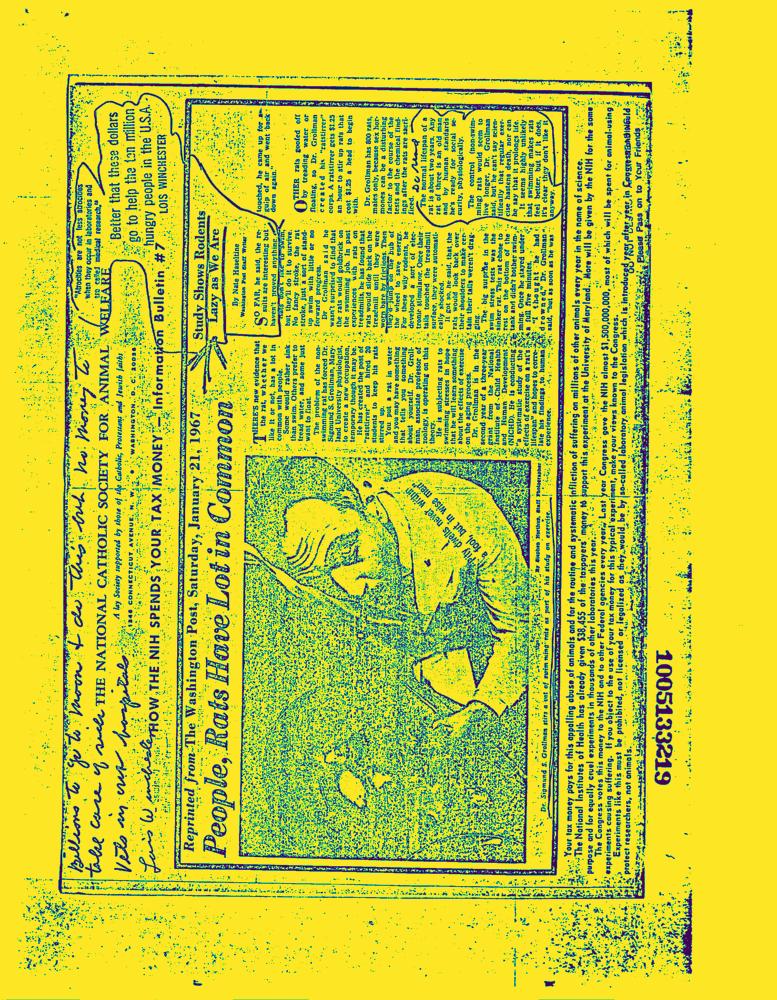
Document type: News-Article